Question: What was observed in the imaging?
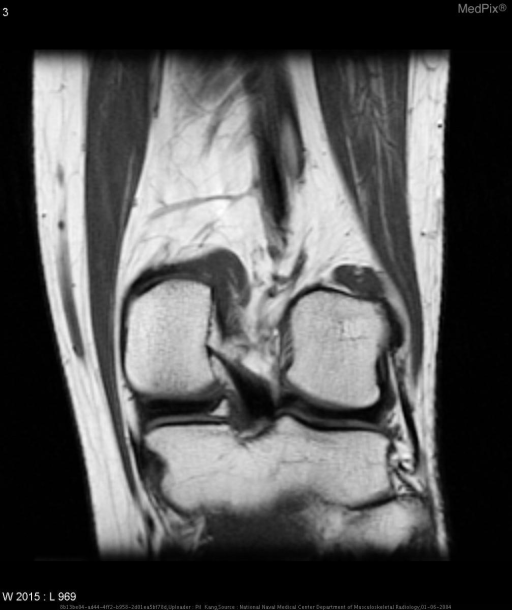
Answer: The imaging shows Within the substance of the posterior horn of the medial meniscus, there are two small lesions which demonstrate a low T1 and T2 signal rim with homogeneous high T1 signal equal to that of marrow fat which demonstrates decrease in signal on fat-saturation images. Within the substance of the posterior horn of the medial meniscus, there are two small lesions which demonstrate a low T1 and T2 signal rim with homogeneous high T1 signal equal to that of marrow fat which demonstrates decrease in signal on fat-saturation images..